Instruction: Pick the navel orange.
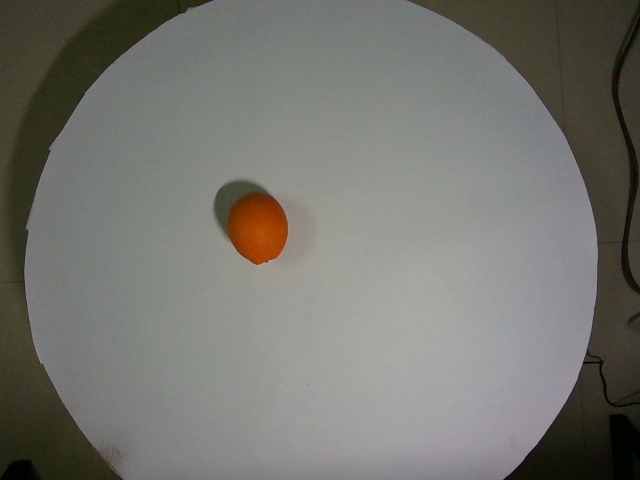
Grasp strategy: vertical